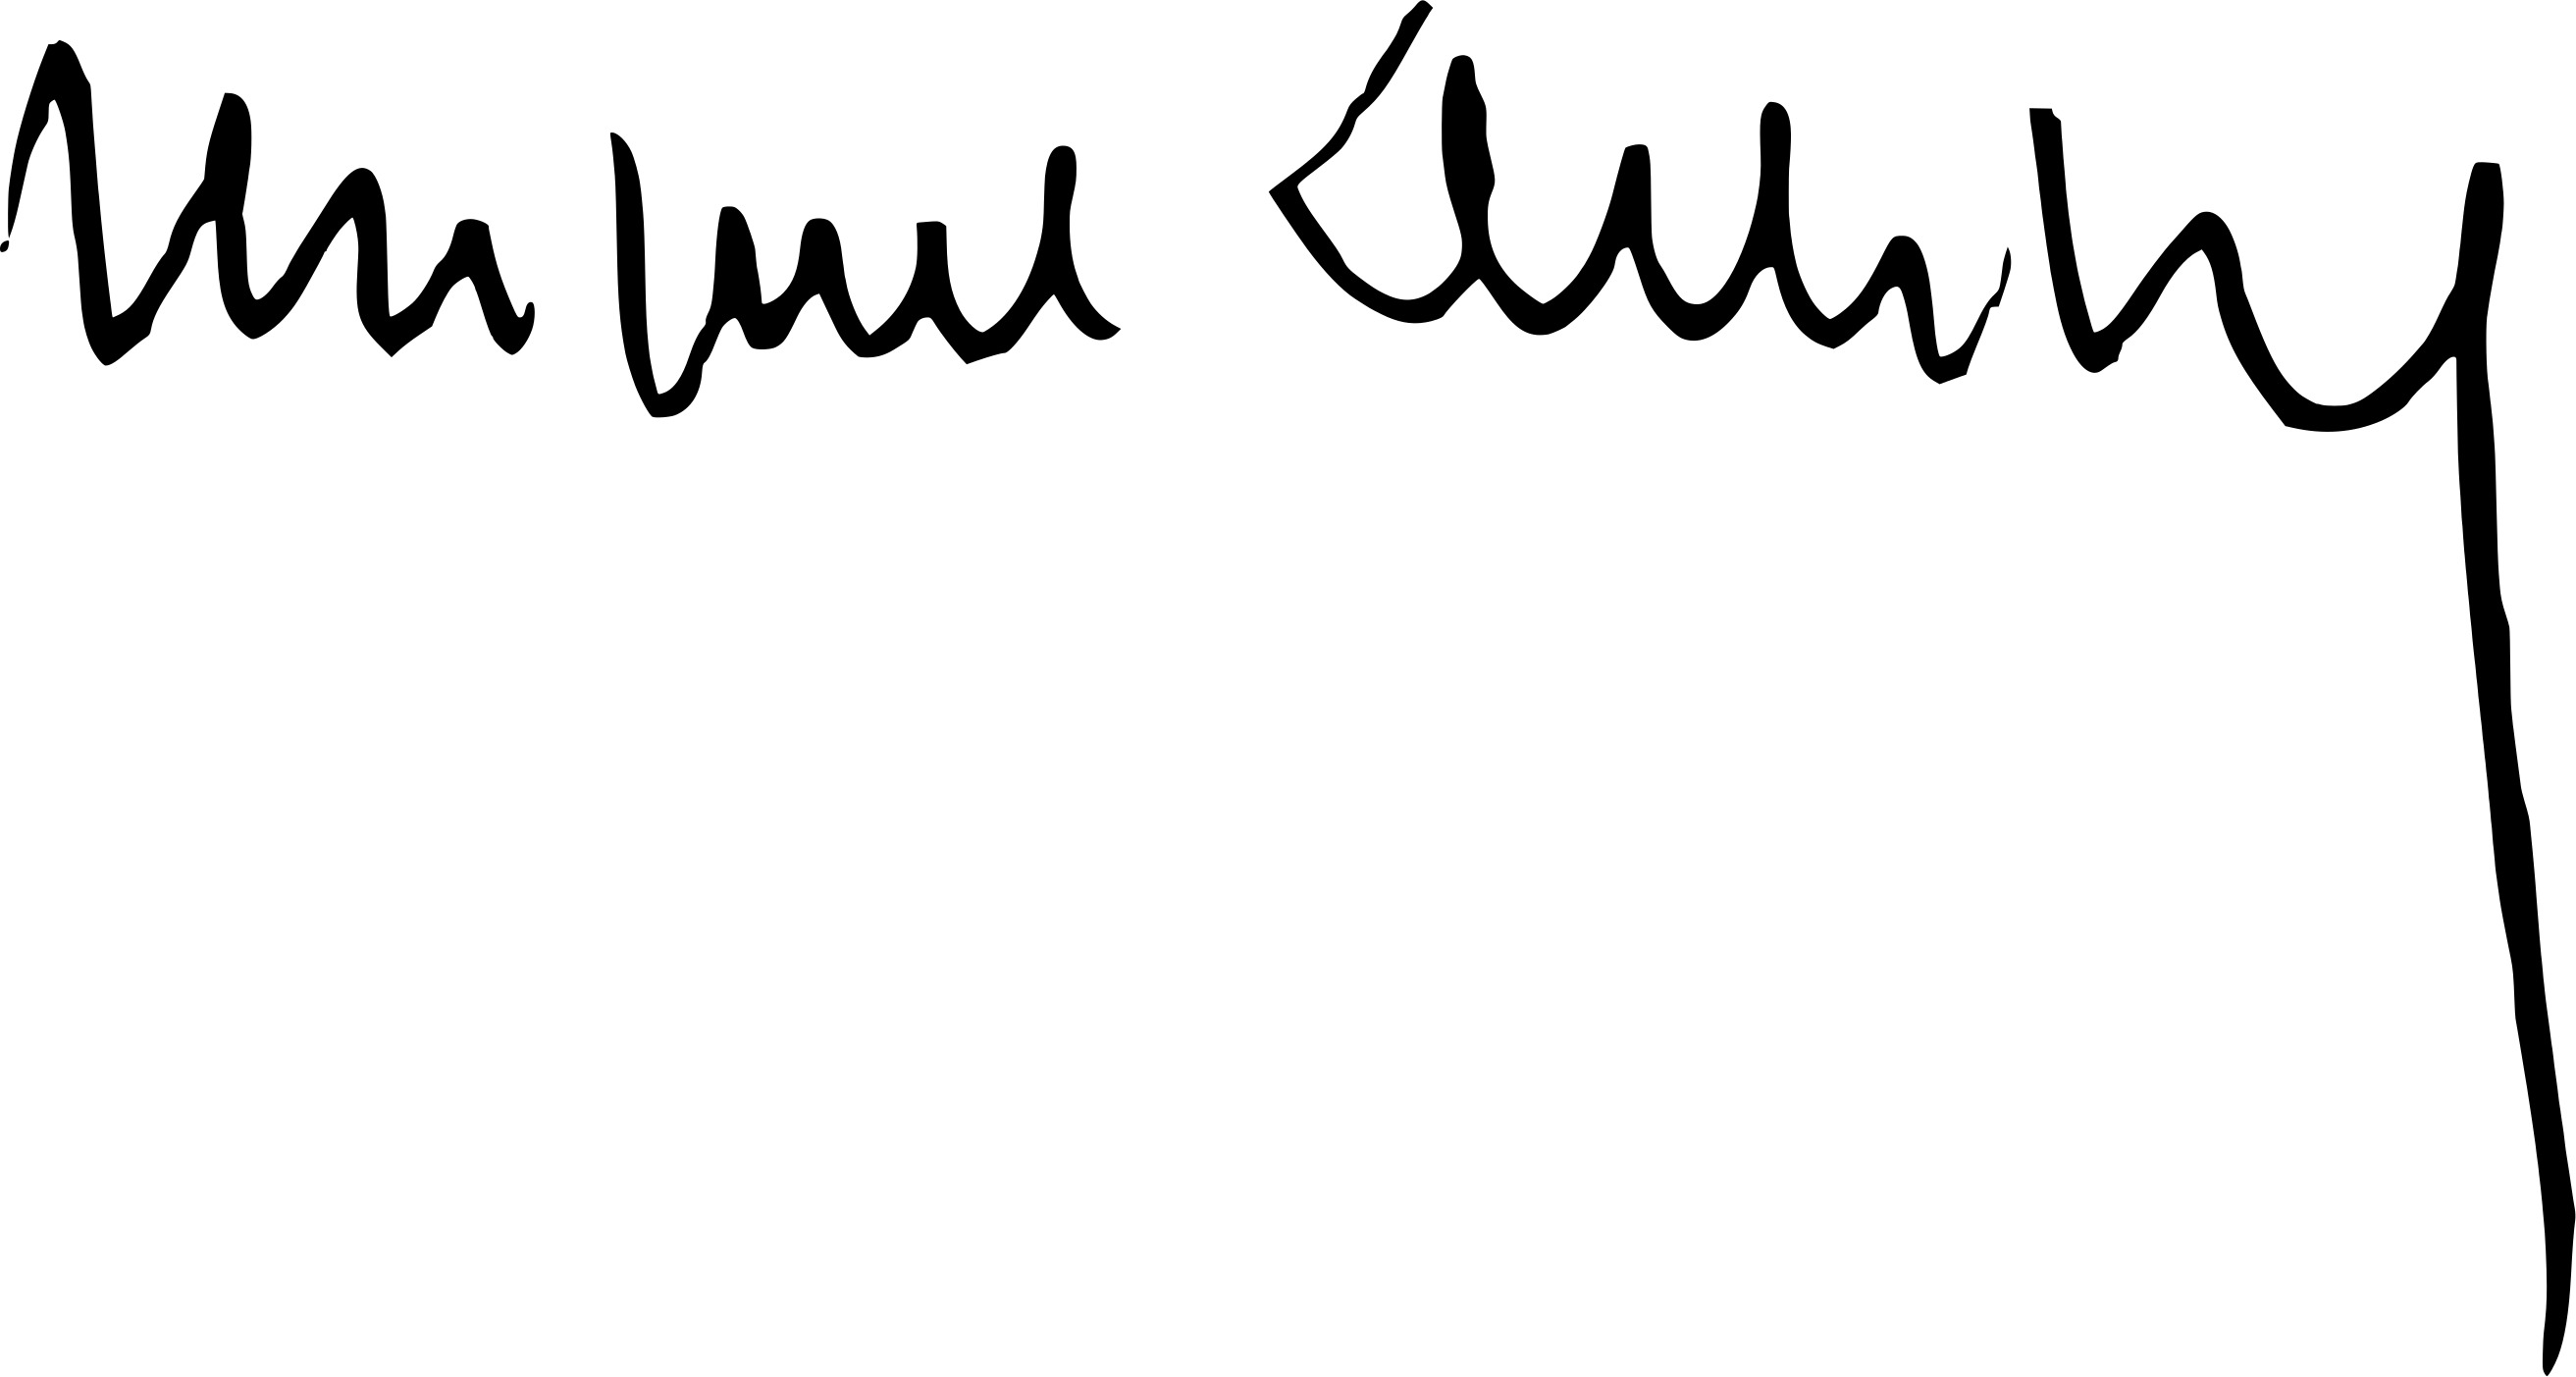
Signature of: miguel delibes